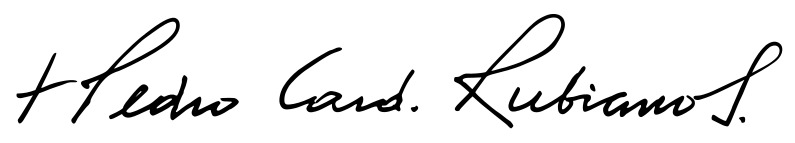
Signature of: pedro rubiano sáenz